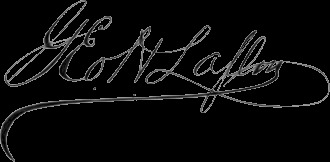
Signature of: george hinman laflin